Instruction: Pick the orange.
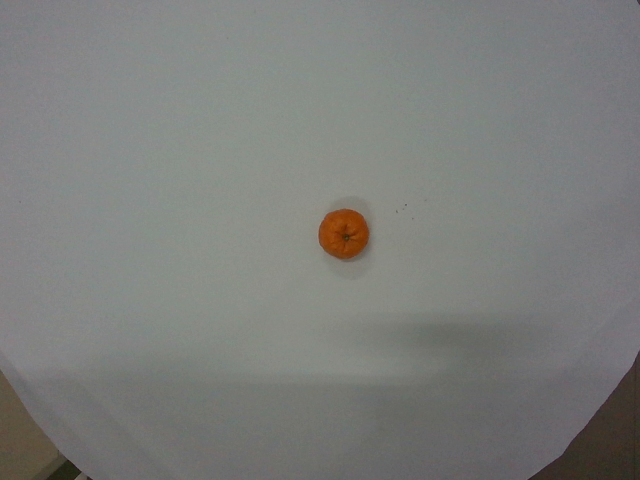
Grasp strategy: vertical